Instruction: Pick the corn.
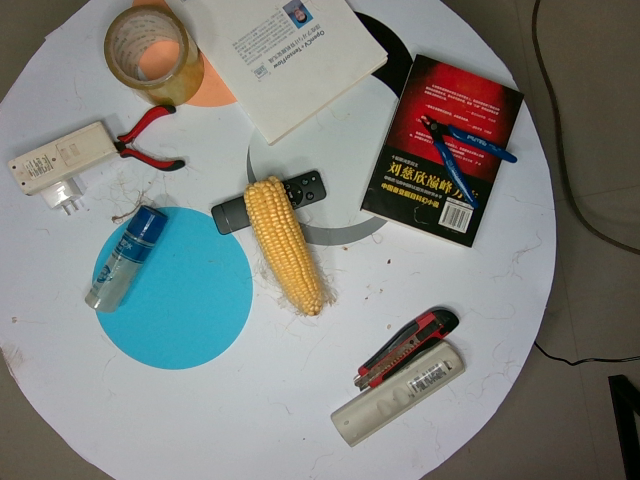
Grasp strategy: vertical